Question: What are the imaging findings?
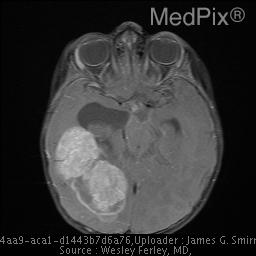
Answer: The imaging shows CT:  High density mass in the trigone of the right lateral ventricle. Mass effect.

MRI: Right lateral ventriclular mass with separate enhancing mass in left temporal horn, suggesting carcinoma.  Mass effect with midline shift.  Acute hemorrhage, right temporal horn, best seen on GRE images.  Trapping of right temporal horn Hydrocephalus.